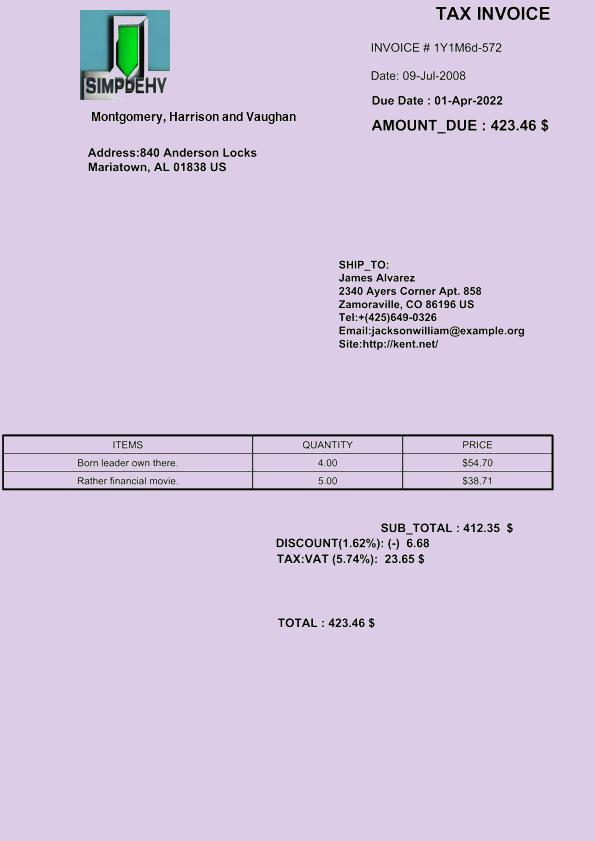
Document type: Invoice